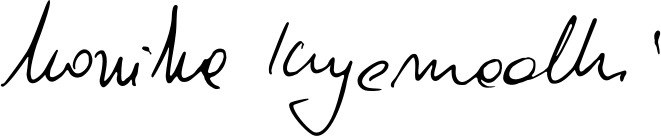
Signature of: monika kryemadhi